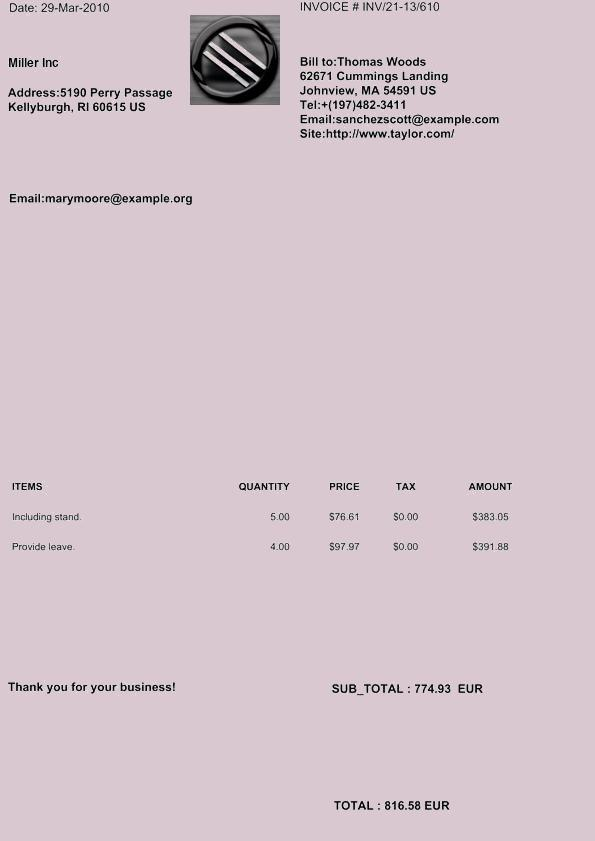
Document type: Invoice